Question: What is the appraised value of the property as recorded in the document?
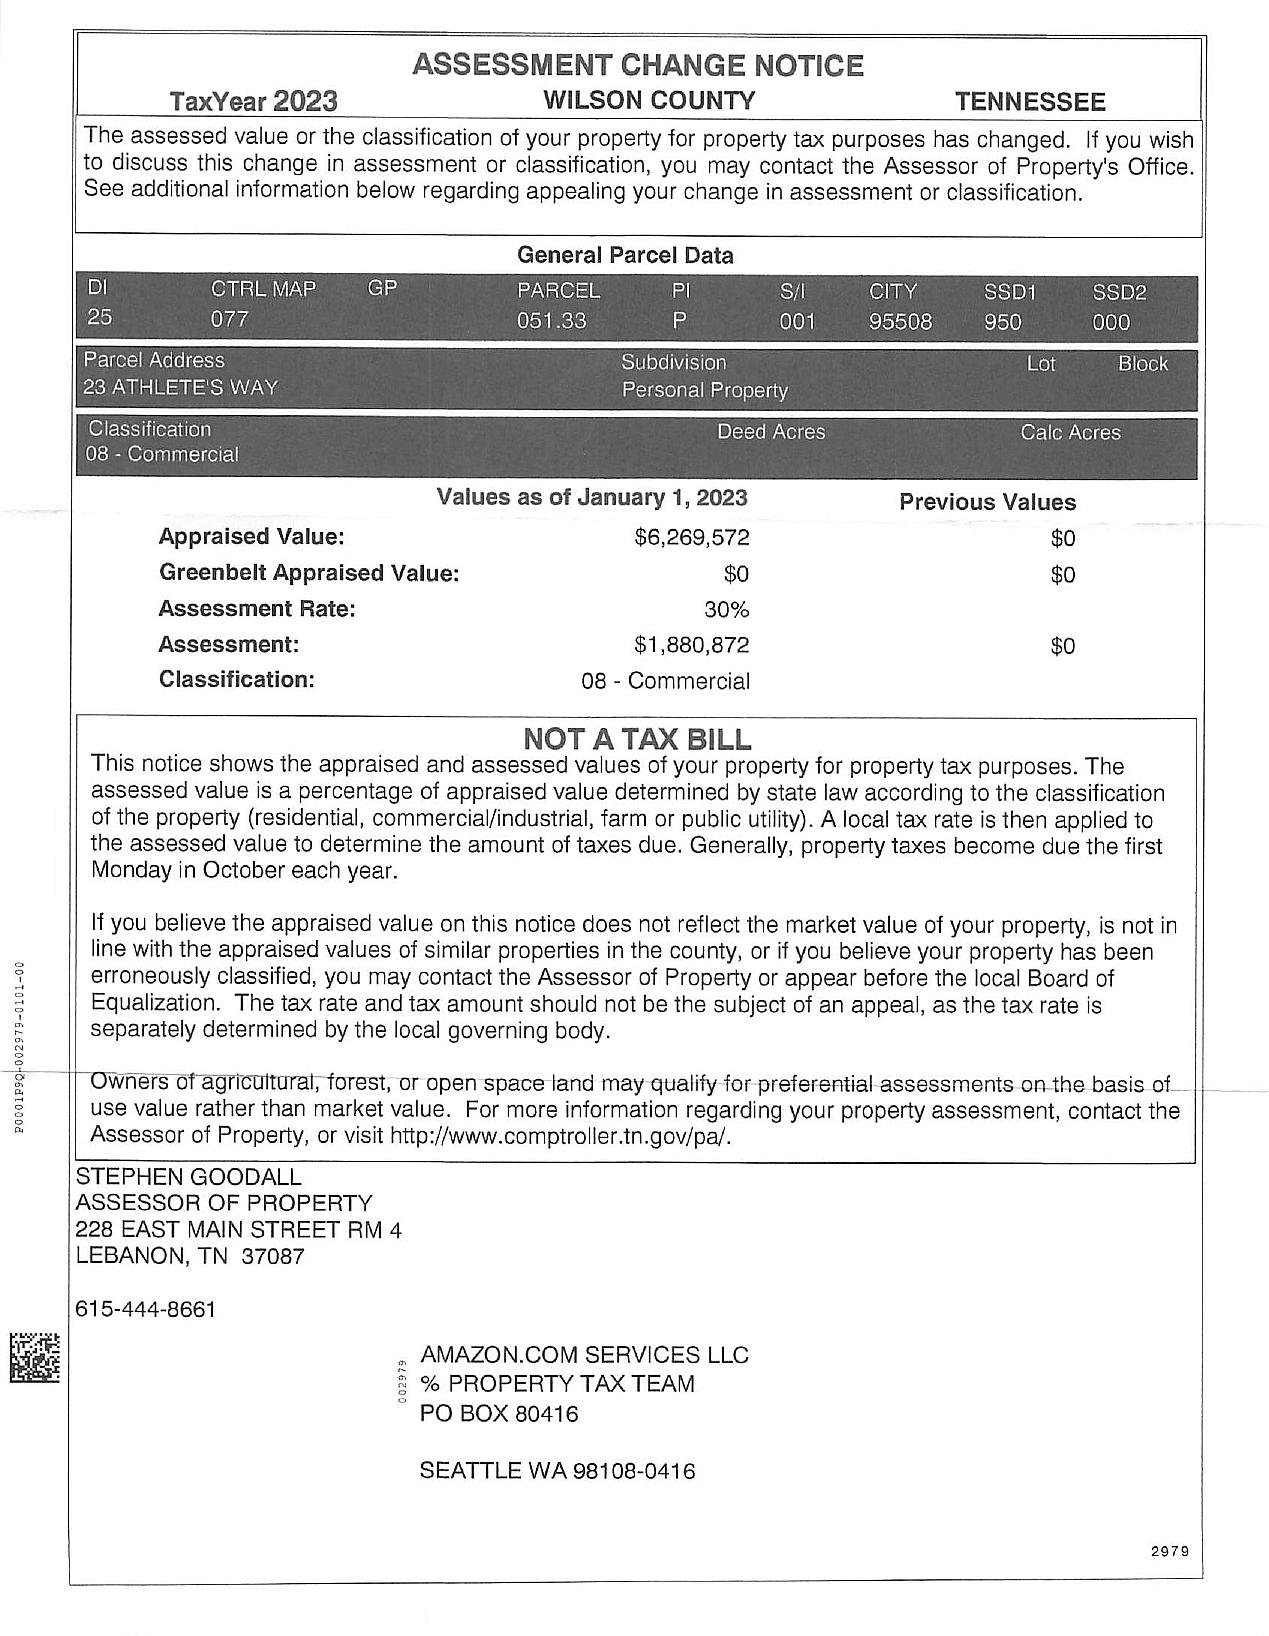
Answer: "$6,269,572 "